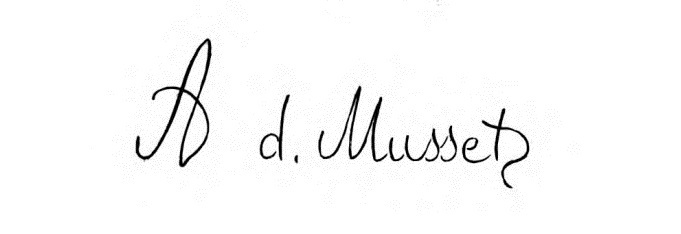
Signature of: alfred de musset